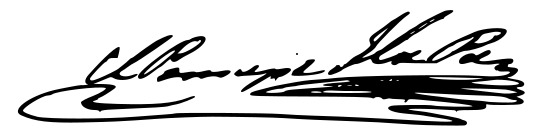
Signature of: manuel godoy